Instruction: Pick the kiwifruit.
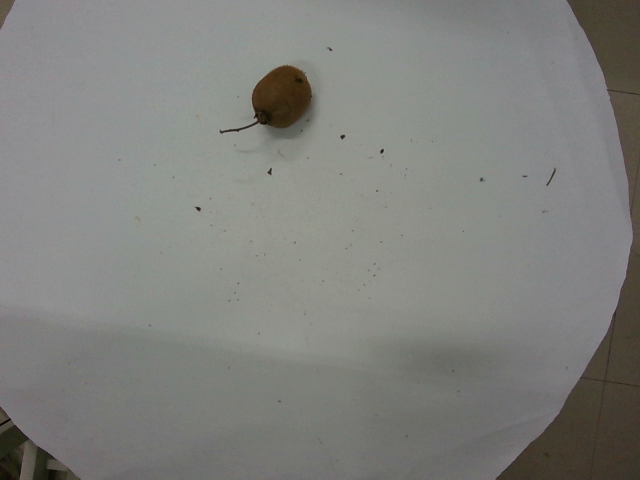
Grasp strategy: vertical